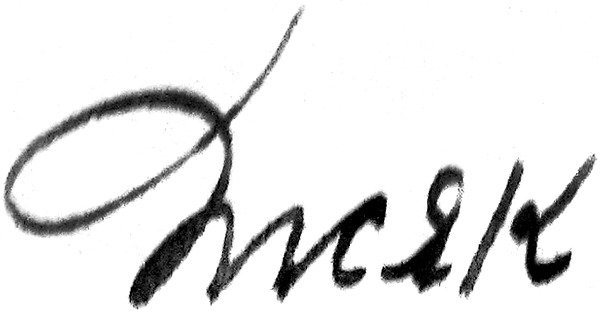
Signature of: marija iosifovna gisjak